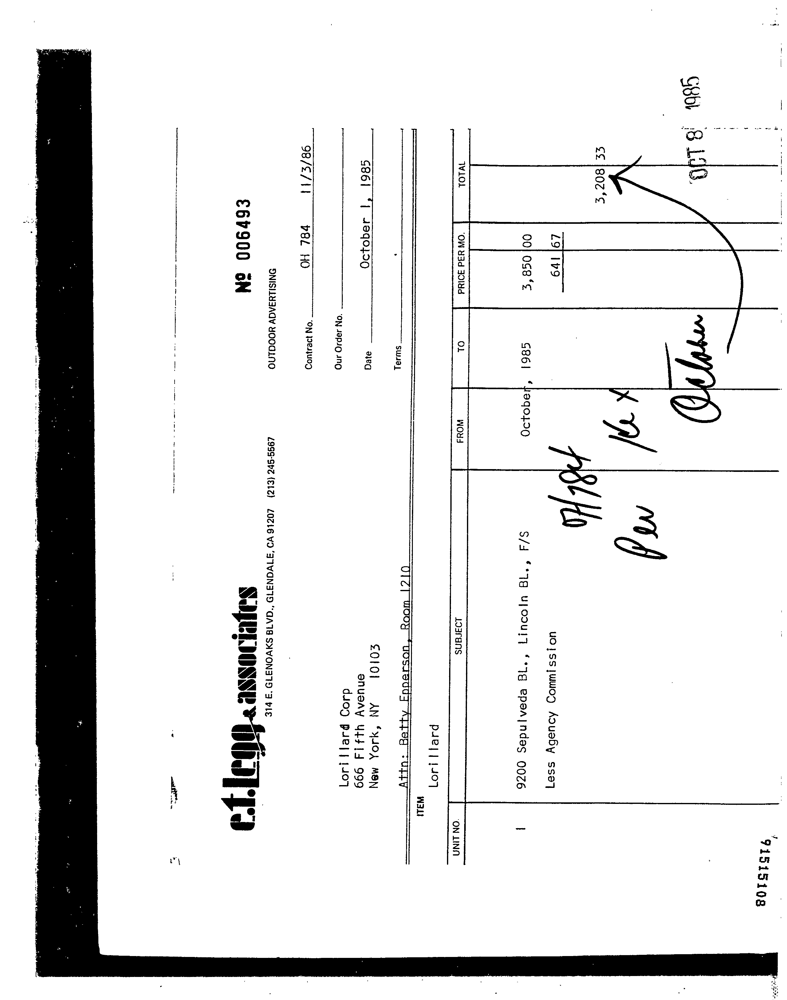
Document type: Invoice